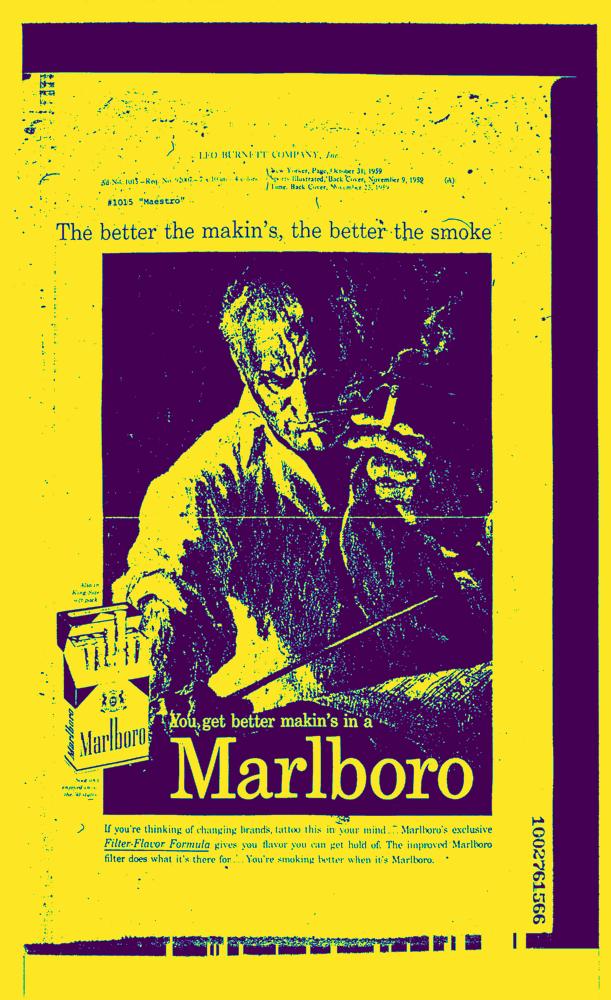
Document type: AD